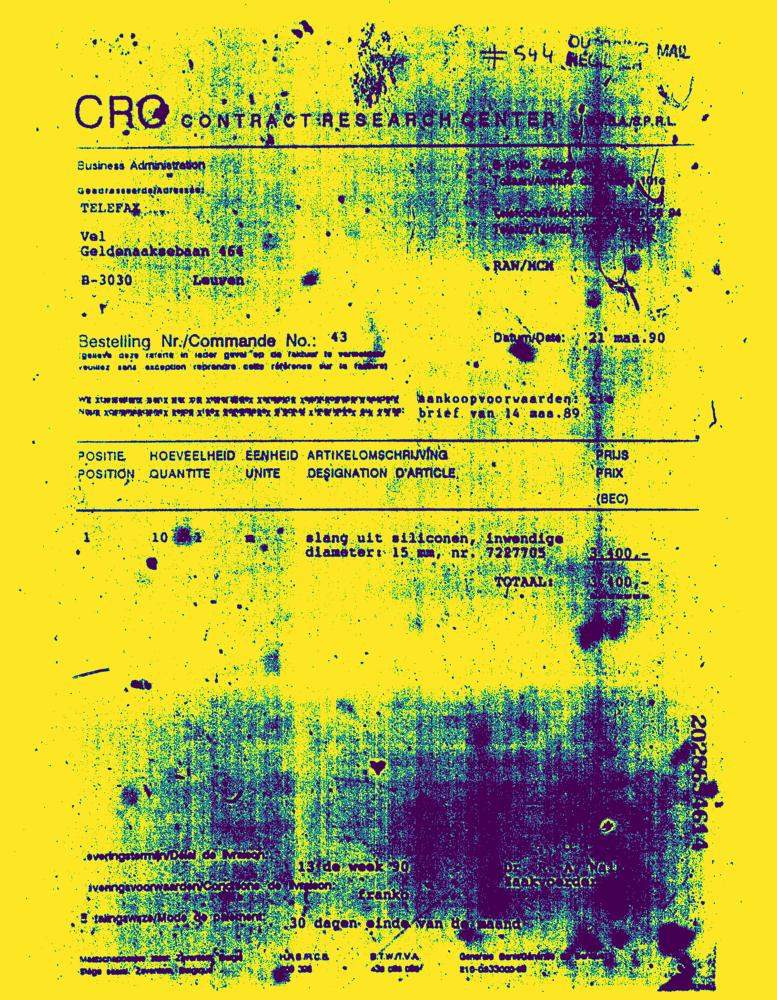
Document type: Invoice-Doc